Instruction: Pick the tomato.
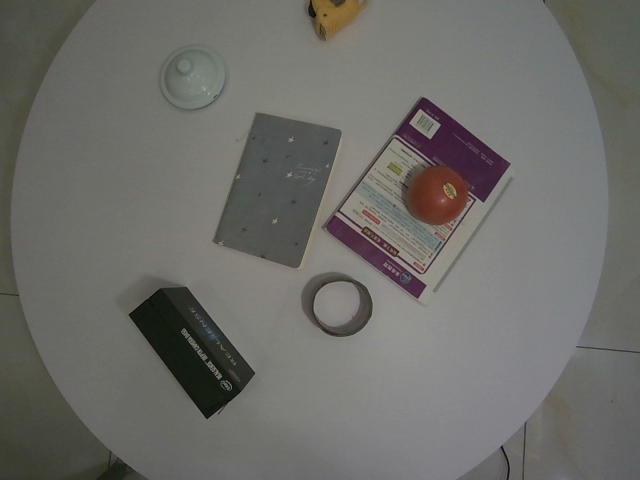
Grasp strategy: vertical